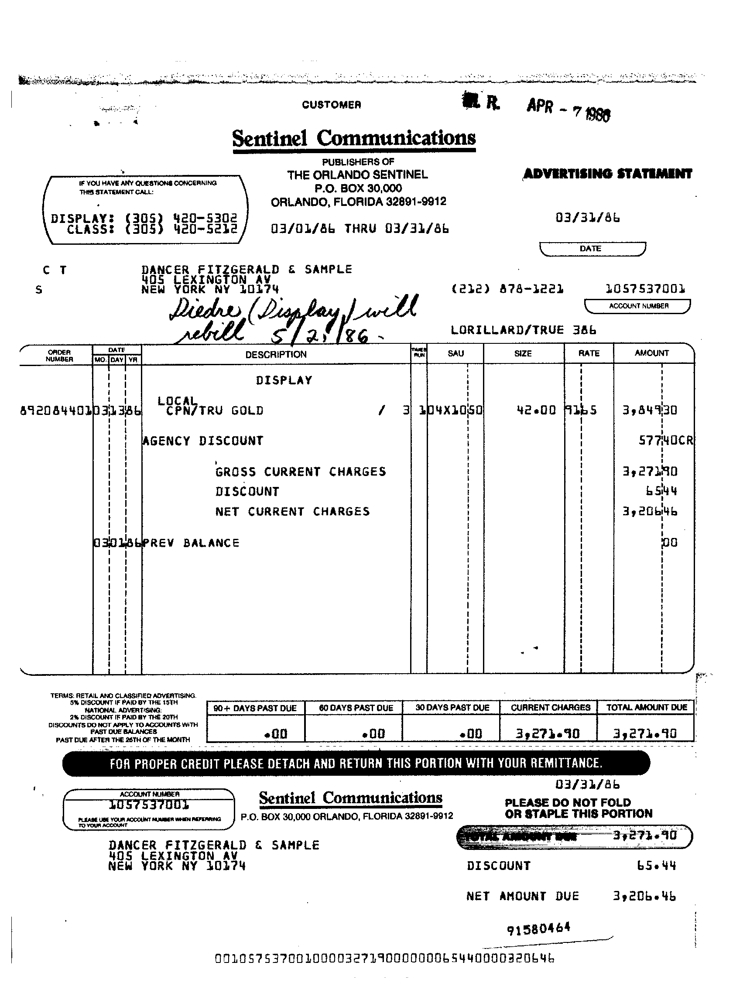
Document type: Invoice